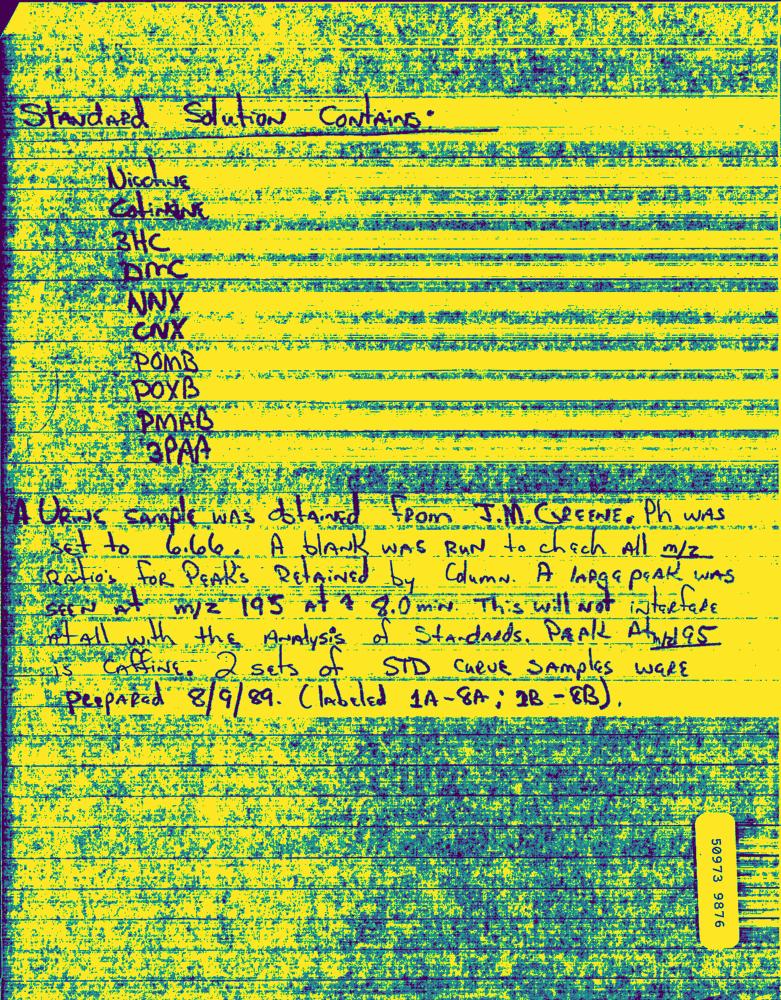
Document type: Hand-Written